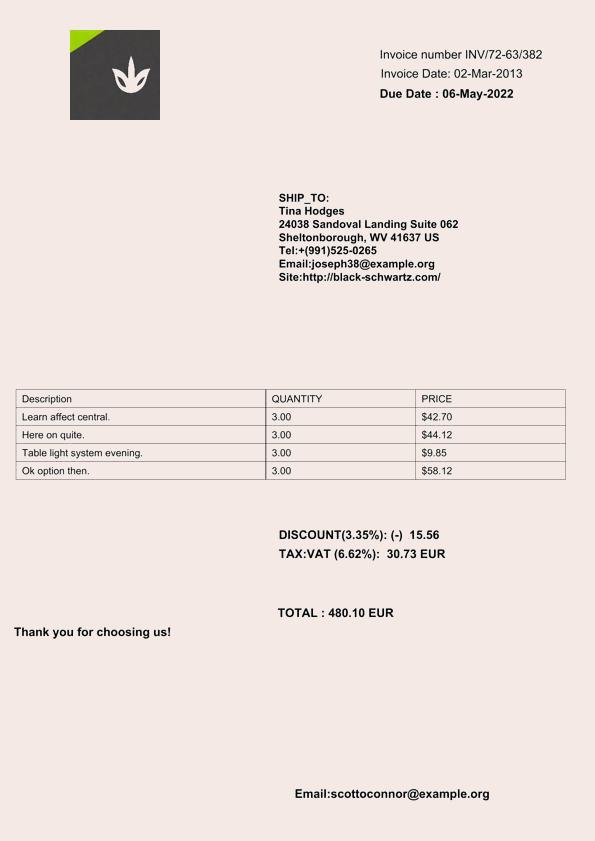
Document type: Invoice